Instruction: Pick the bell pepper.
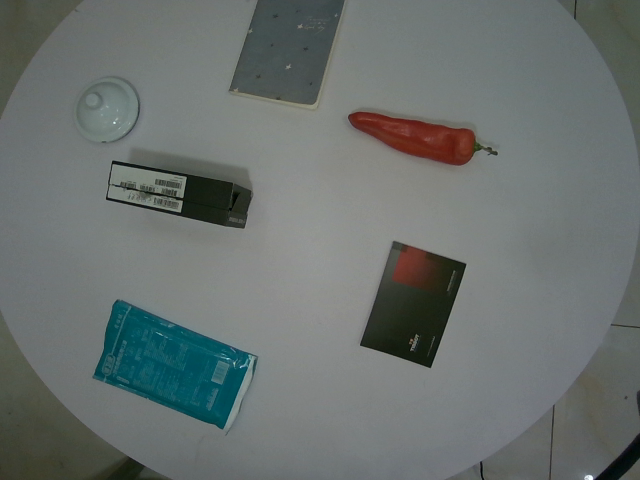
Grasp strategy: vertical